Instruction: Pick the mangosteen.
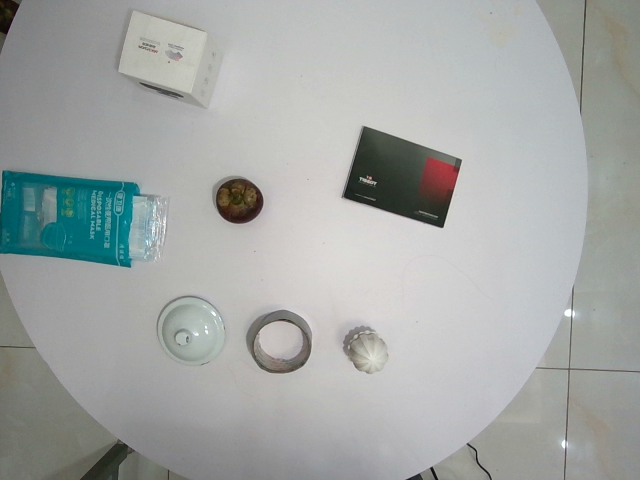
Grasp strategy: vertical